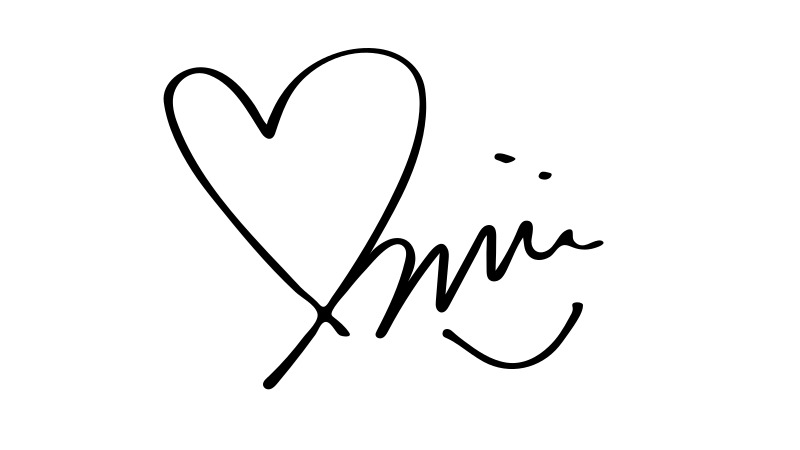
Signature of: minnie